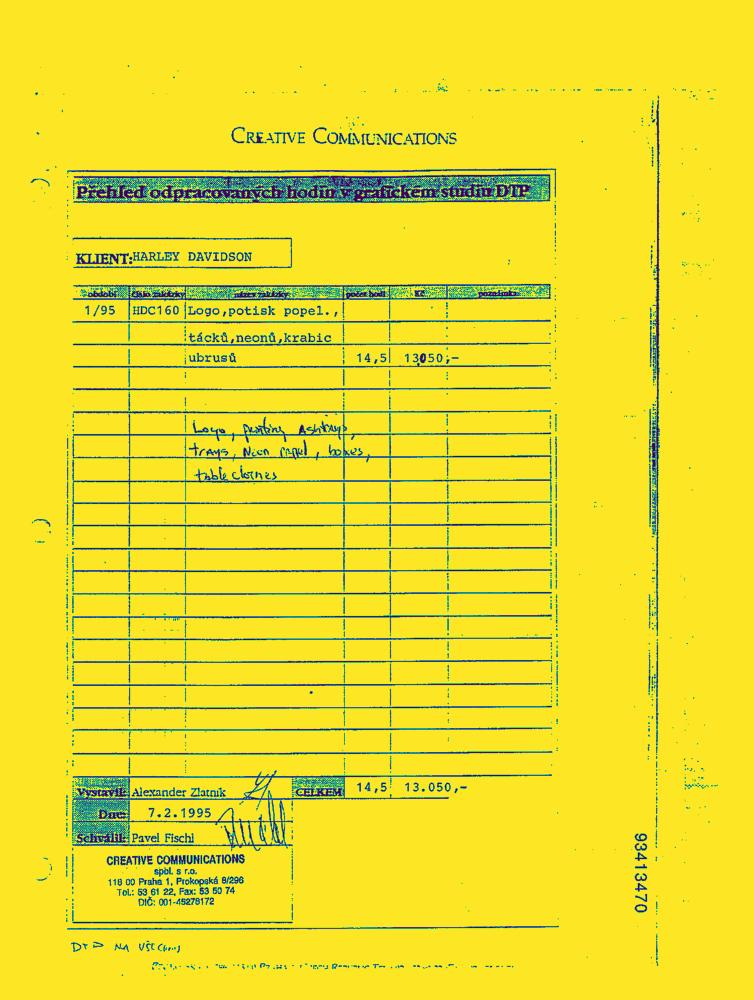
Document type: Invoice-Doc